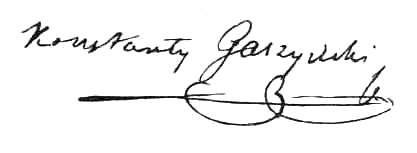
Signature of: konstatny gaszyński